Question: What is the main concern?
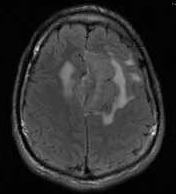
Answer: The findings suggest Large homogeneously enhancing lesion based in the dura of the falx, and pressing on the anterior cerebral hemisphere.  There is rightward mass effect on the falx as well as inferior displacement of the body of the corpus callosum with partial effacement of the third ventricle.  The mass looks extraaxial, but has intraaxial vasogengenic edema in frontal lobes surrounding the mass.. Axial FLAIR. The patient might have a history of 21 y.o. man with a new onset seizure and severe headaches..